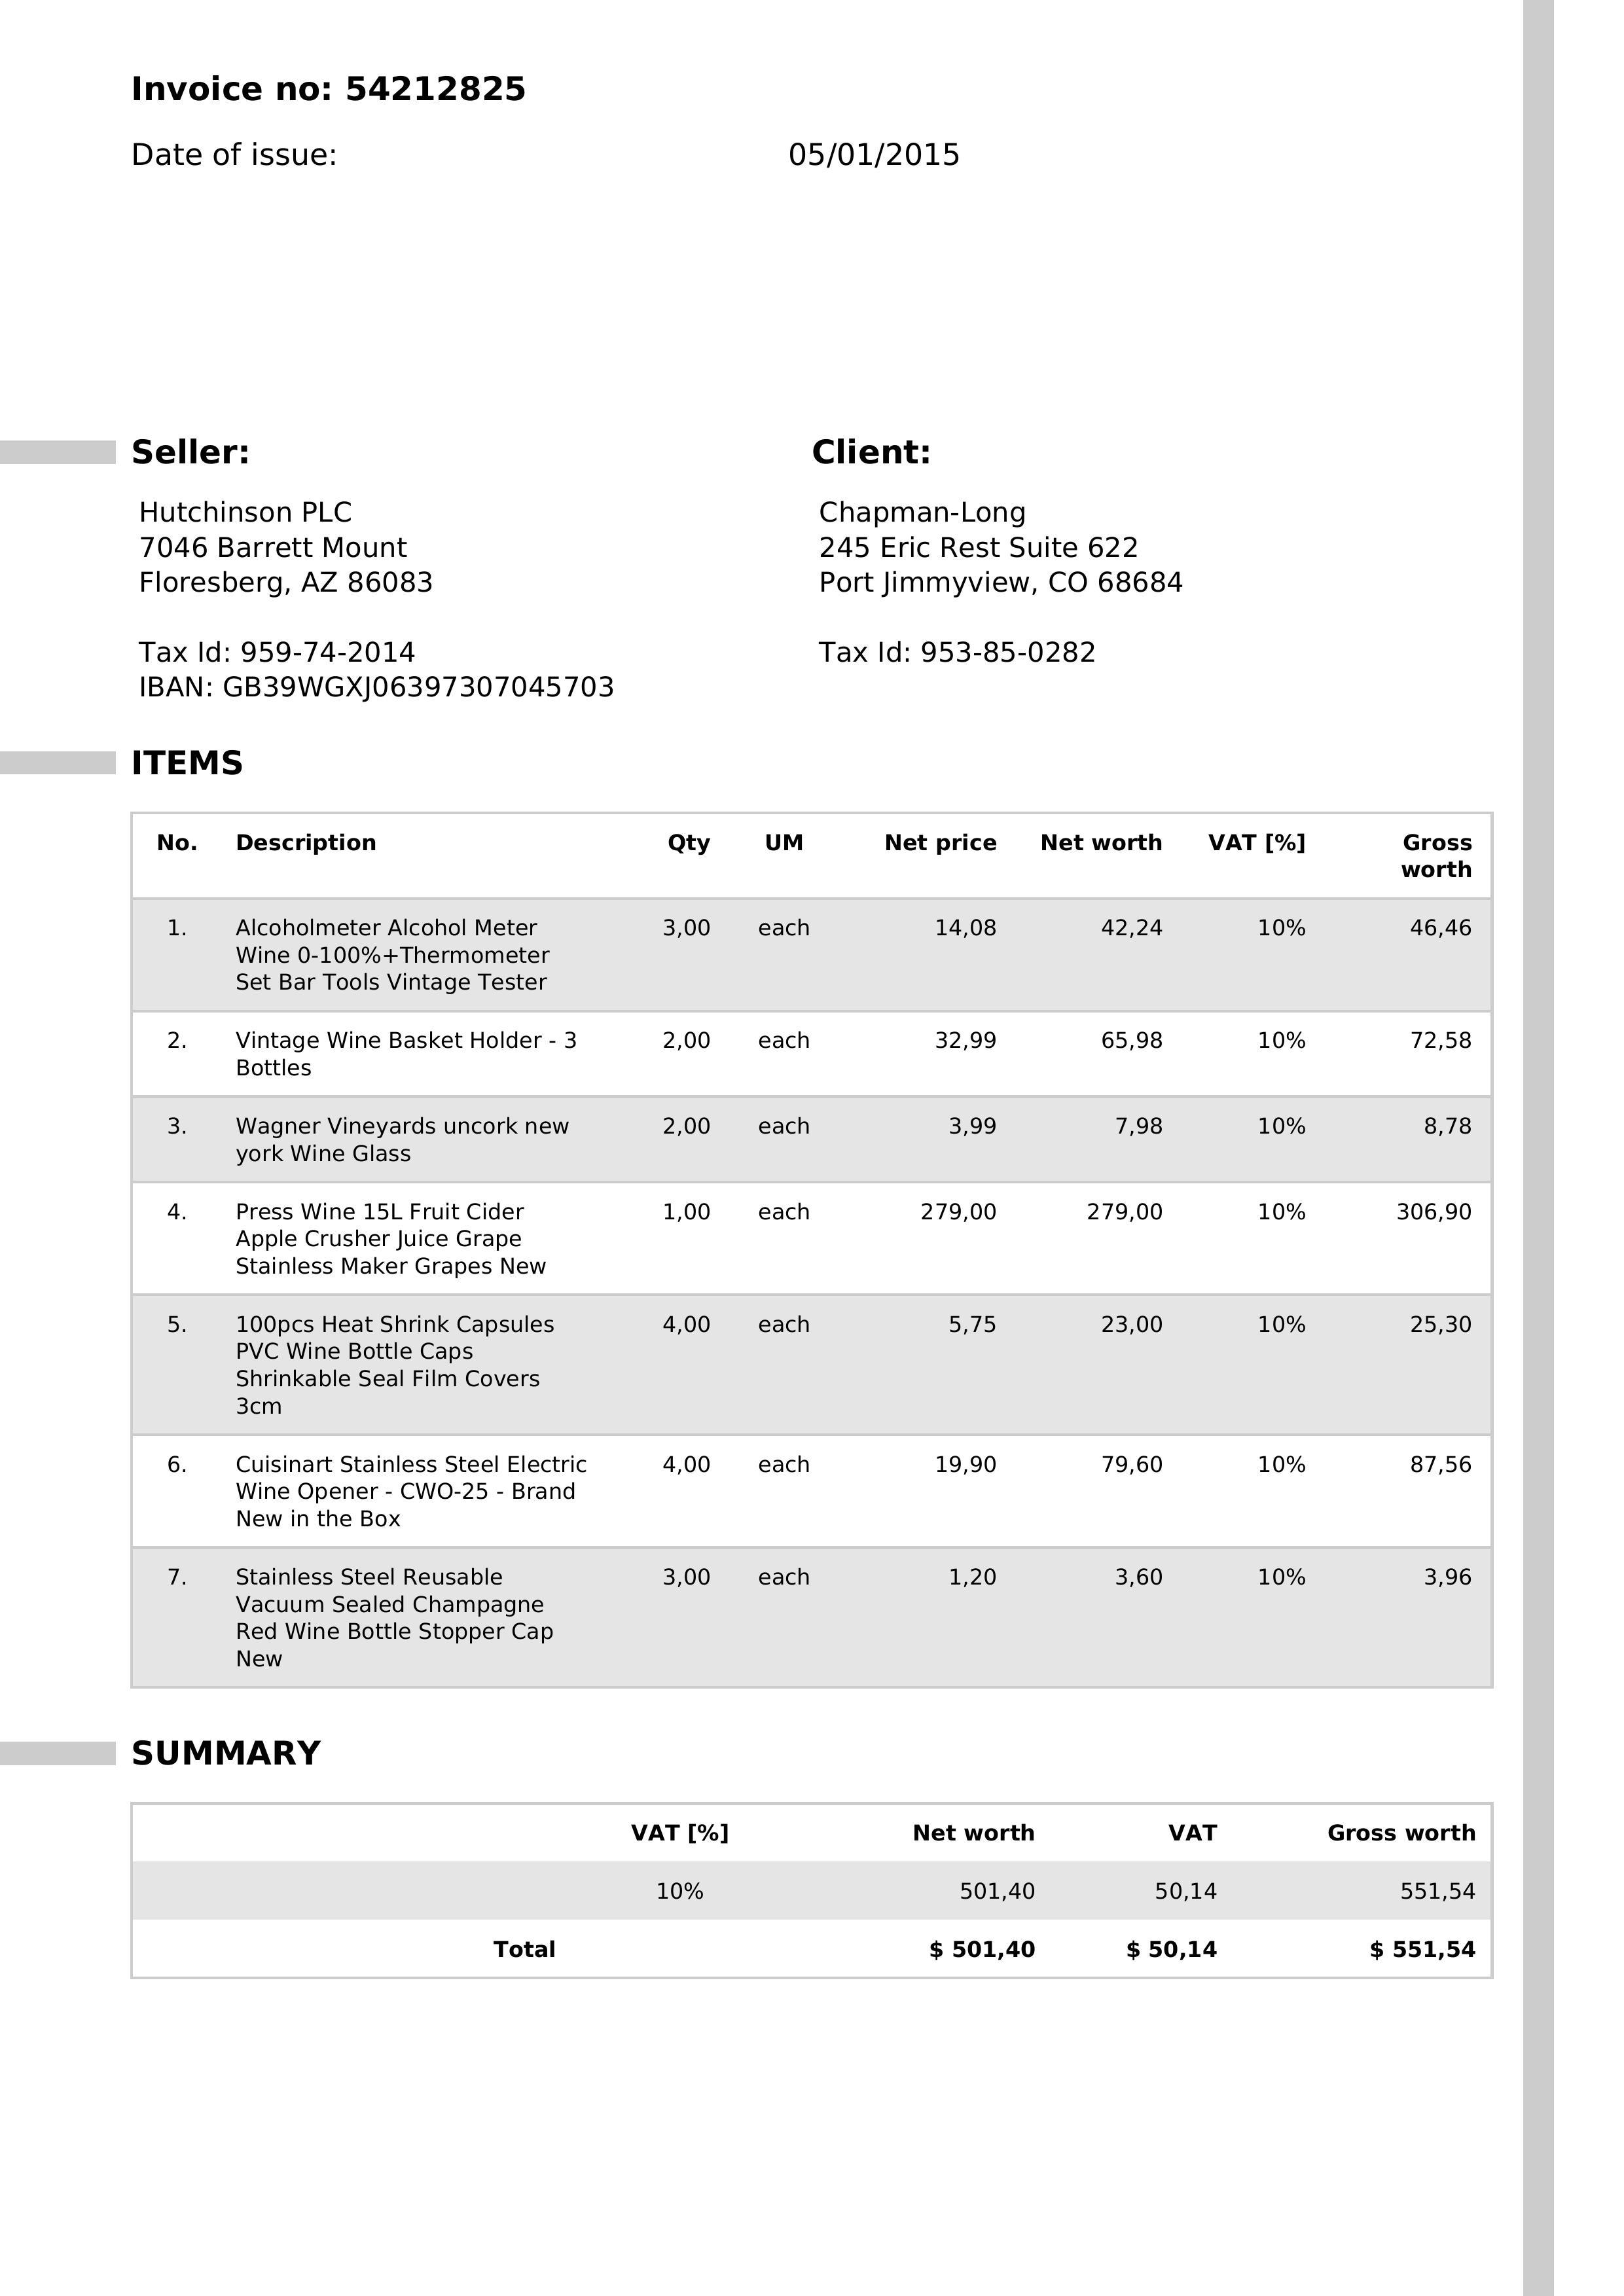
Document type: Invoice